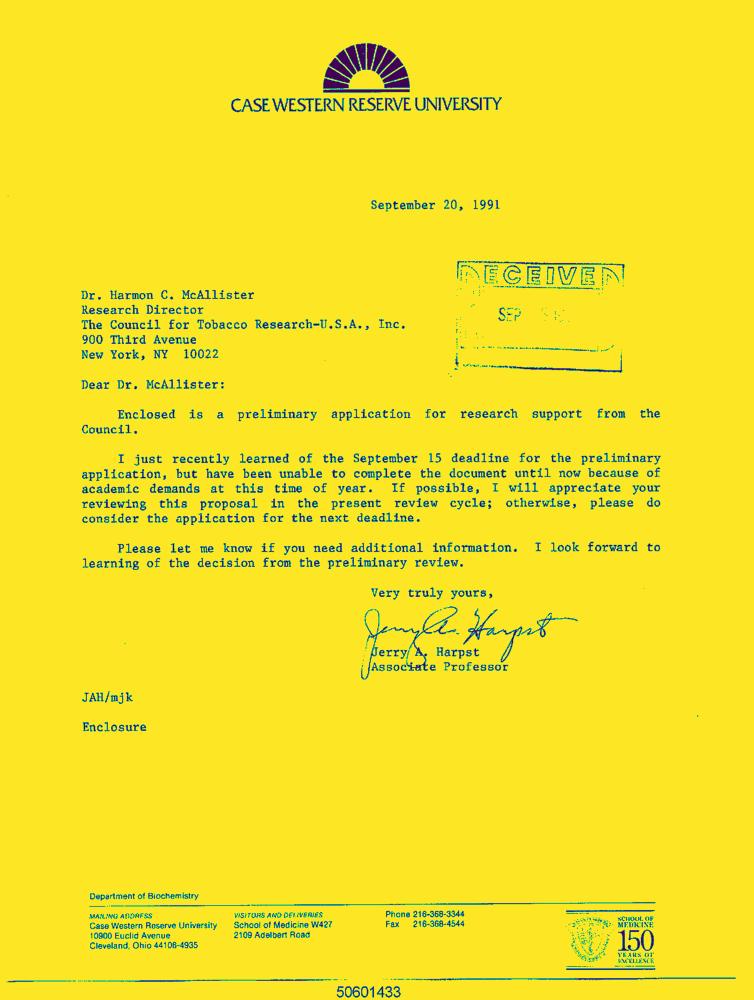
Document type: Letter-Doc